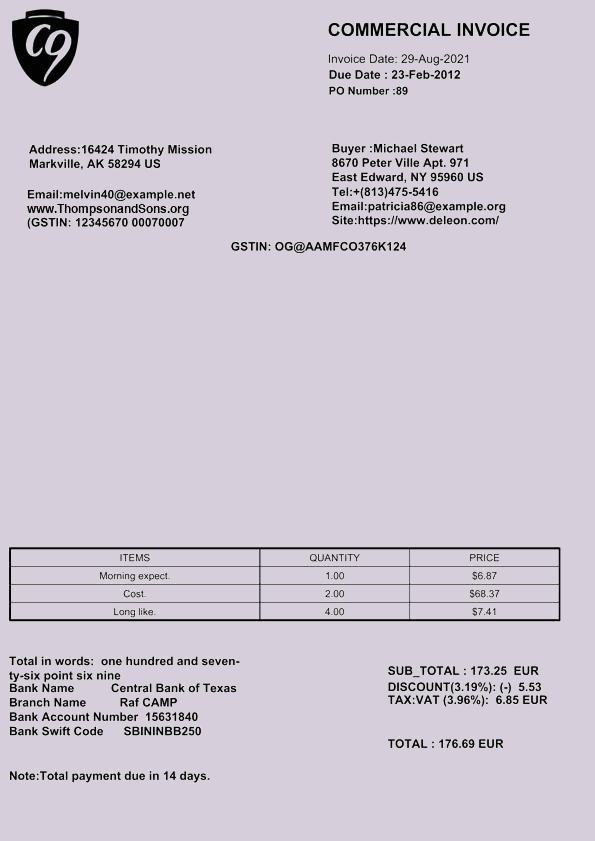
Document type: Invoice